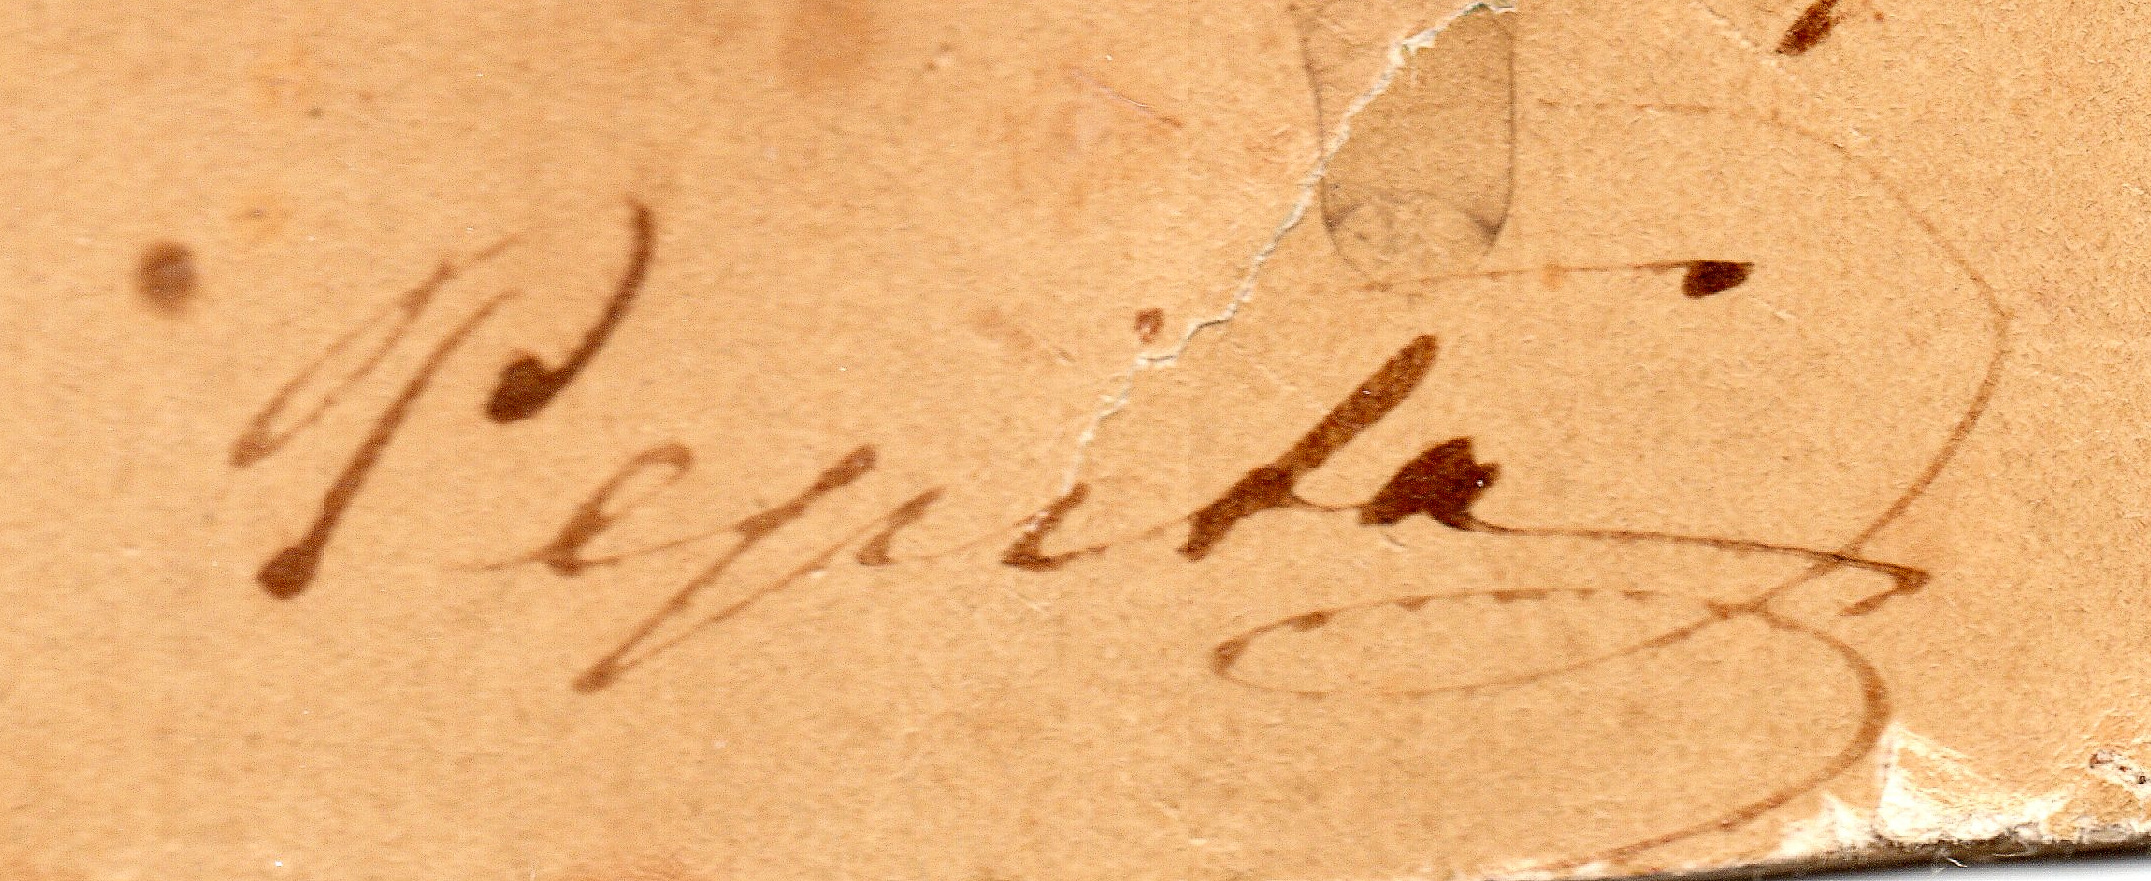
Signature of: pepita greus